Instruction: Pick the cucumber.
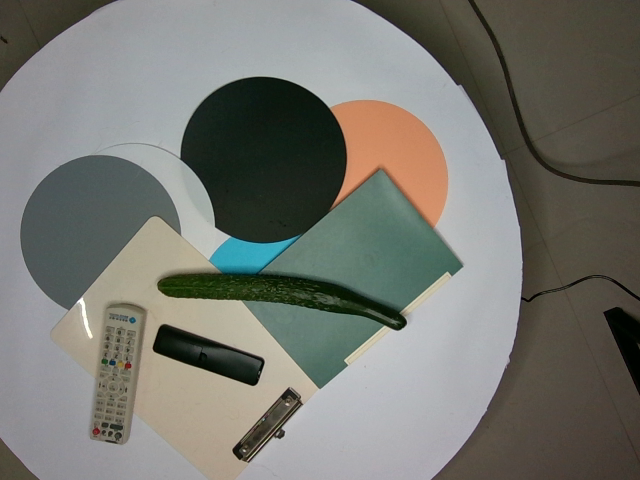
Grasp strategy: vertical